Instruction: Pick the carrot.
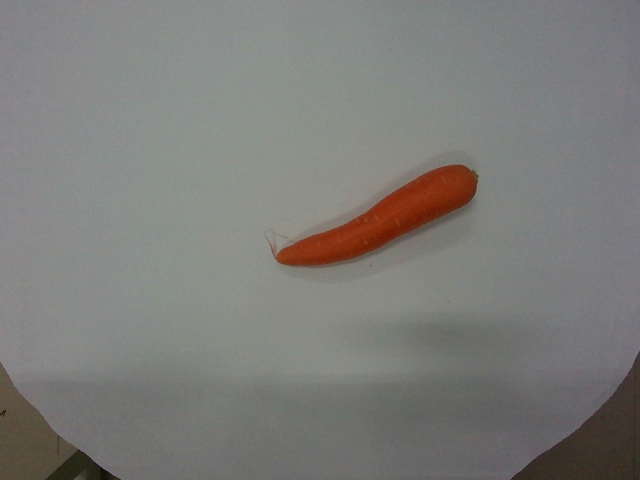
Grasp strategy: vertical